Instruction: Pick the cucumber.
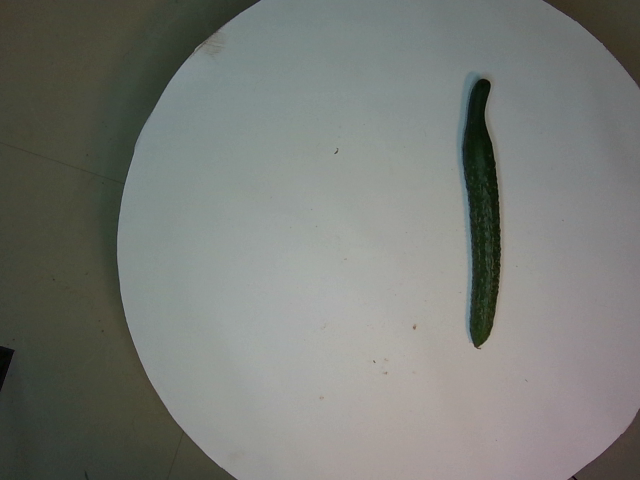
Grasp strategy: vertical